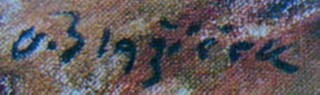
Signature of: oldřich blažíček